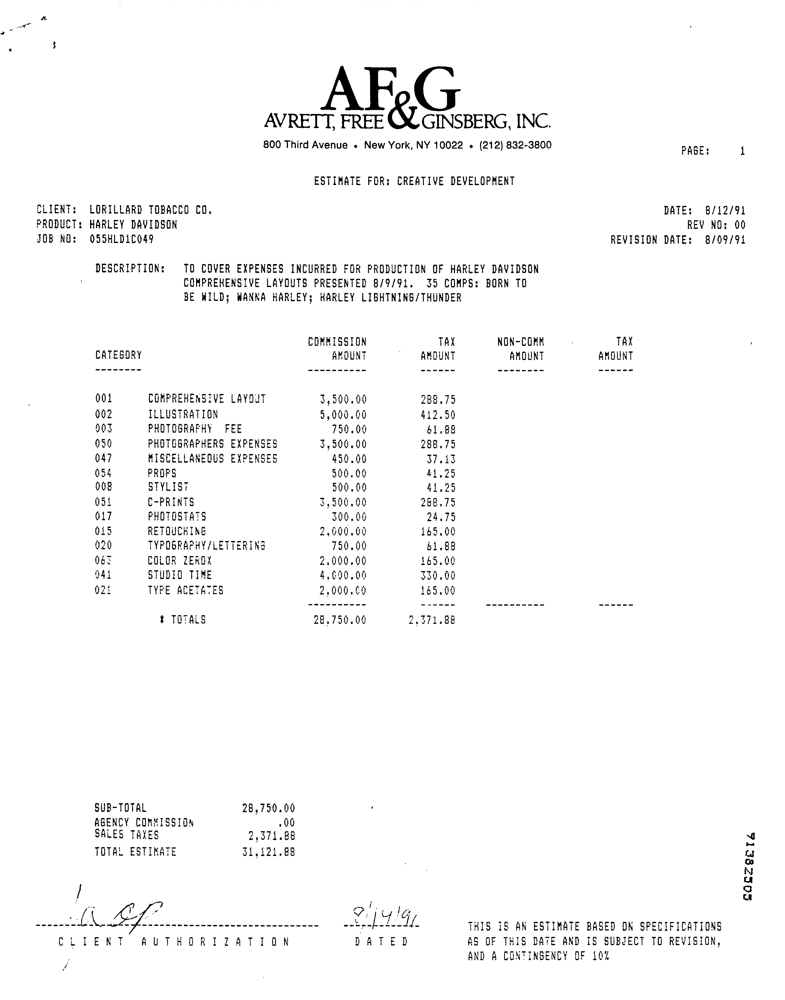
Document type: Invoice